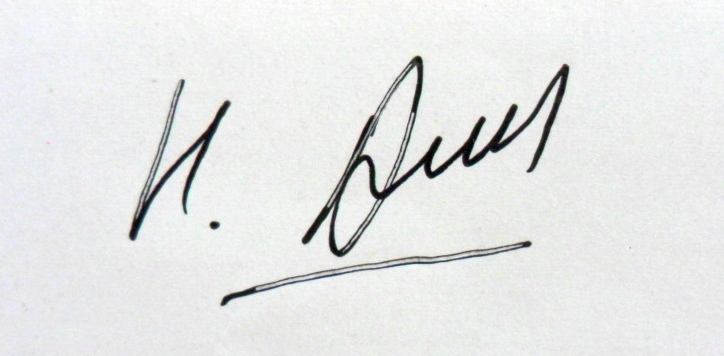
Signature of: nariman aliev